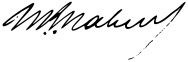
Signature of: todor pavlov